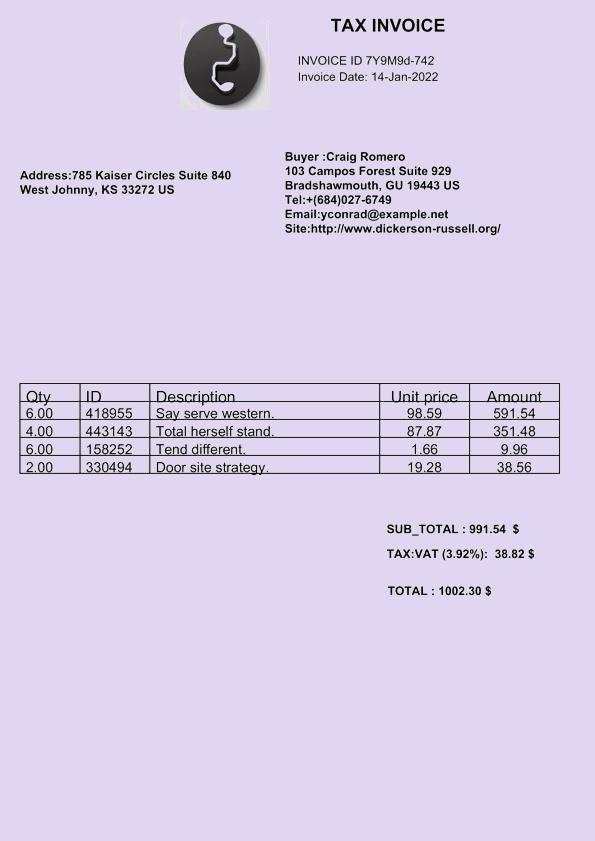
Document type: Invoice